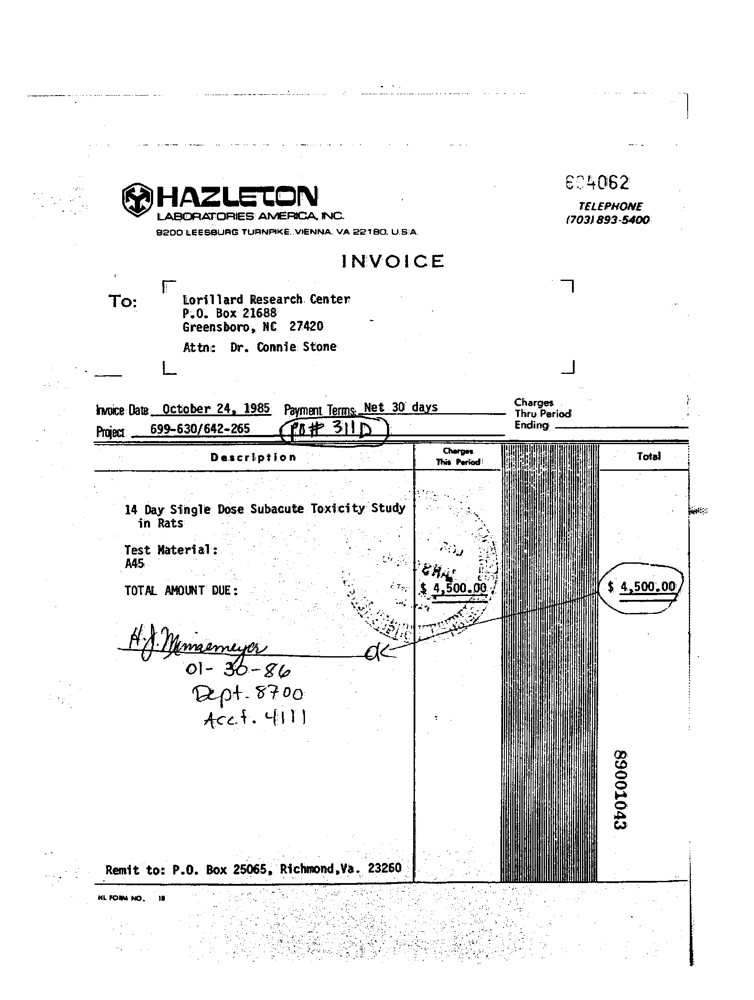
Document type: Invoice